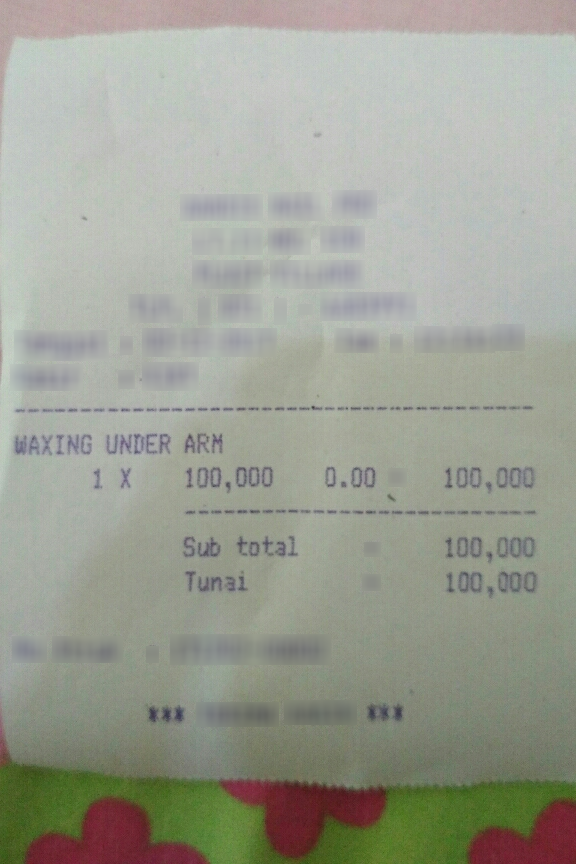
Number of items: 5
Total: 100,000
OCR text regions:
text: x
text: WAXING
text: UNDER
text: ARM
text: 1
text: 100,000
text: 100,000
text: 0.00
text: Sub
text: total
text: 100,000
text: Tunai
text: 100,000